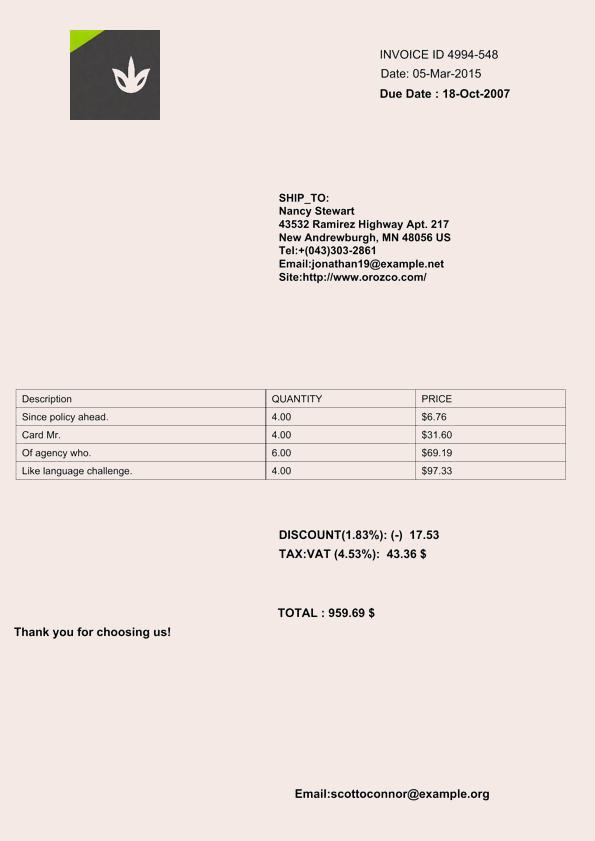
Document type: Invoice